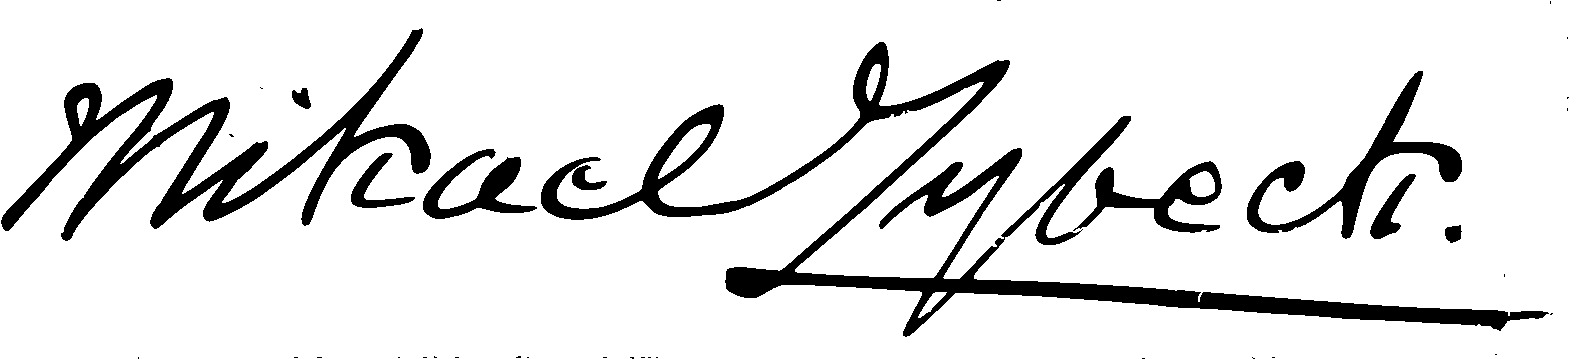
Signature of: mikael lybeck